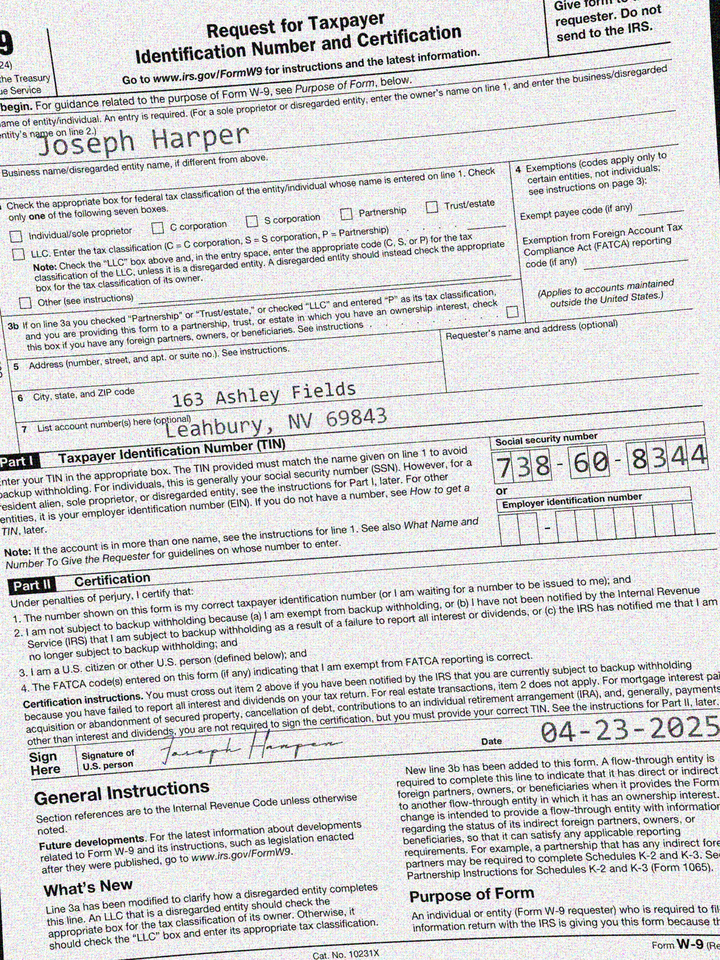
adr1: 163 Ashley Fields
adr2: Leahbury, NV 69843
cbx: no
ssn: 738608344
enm: Joseph Harper
sdt: 04-23-2025